Question: What might the diagnosis be?
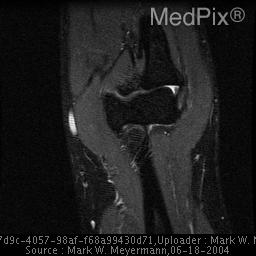
Answer: The possible diagnosis includes Radial neuropathy, radial tunnel syndrome, lateral elbow instability, humeral fracture, radial  head fracture, rotary instability of the elbow, posterior pinch syndrome/plica of the elbow, degenerative joint disease of the elbow, loose body, osteochondritis dissecans of the capitellum..